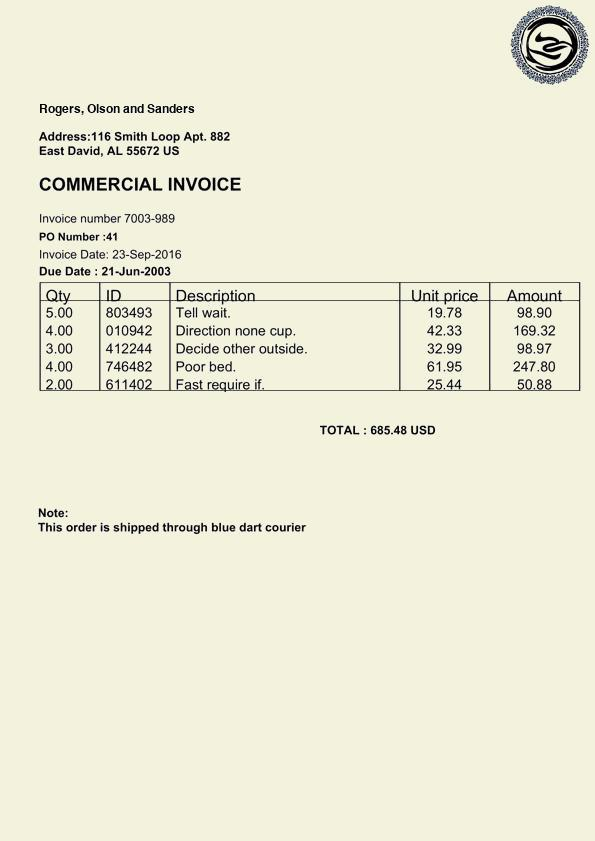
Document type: Invoice